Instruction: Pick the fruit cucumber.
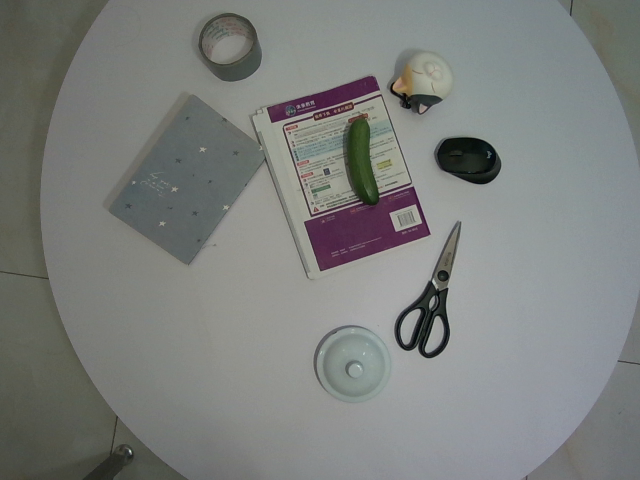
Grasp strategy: vertical